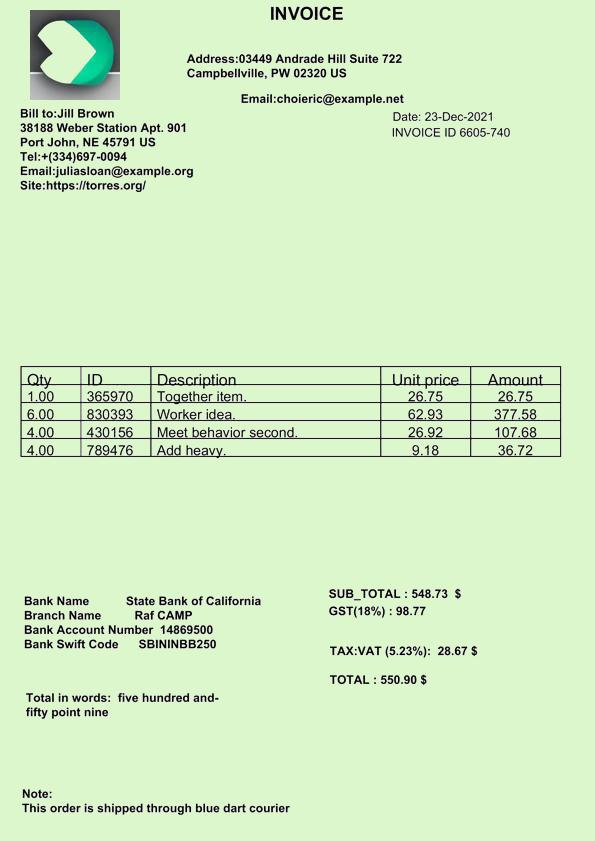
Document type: Invoice